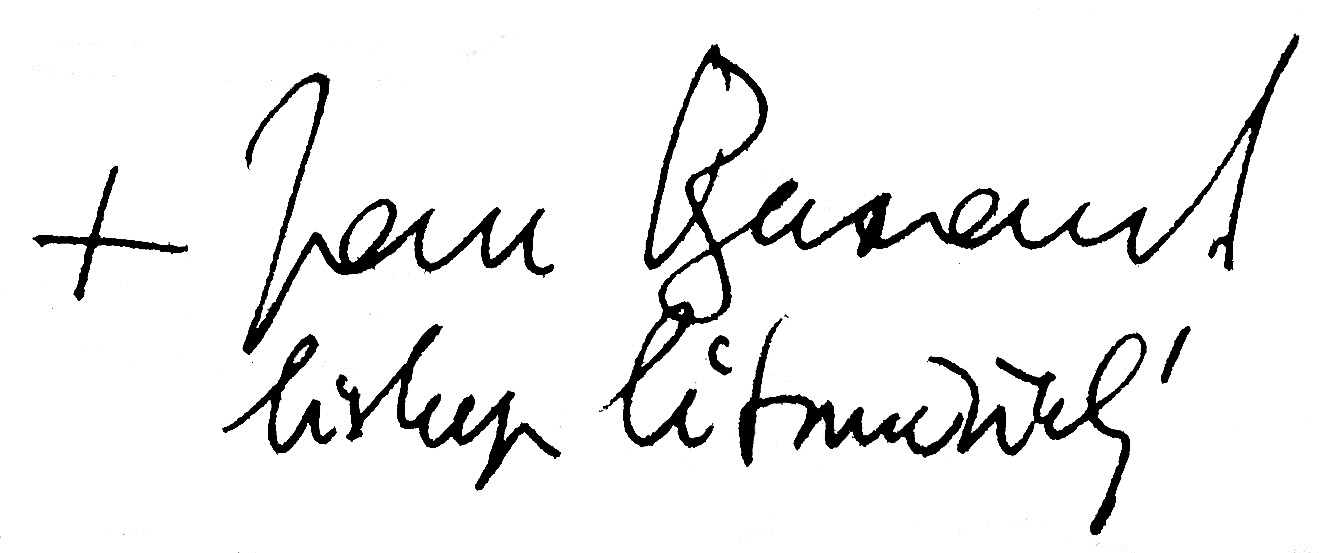
Signature of: jan baxant